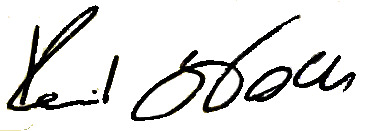
Signature of: kamil stoch